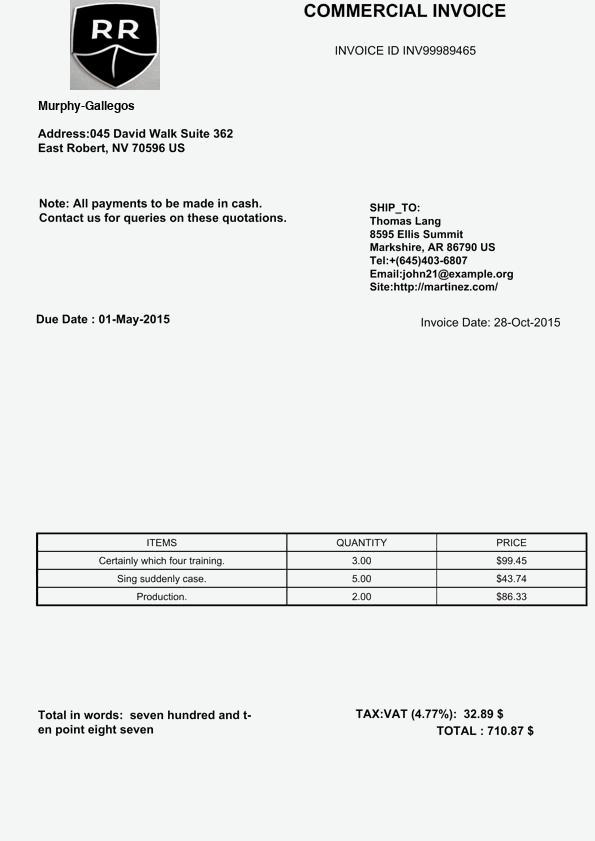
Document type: Invoice